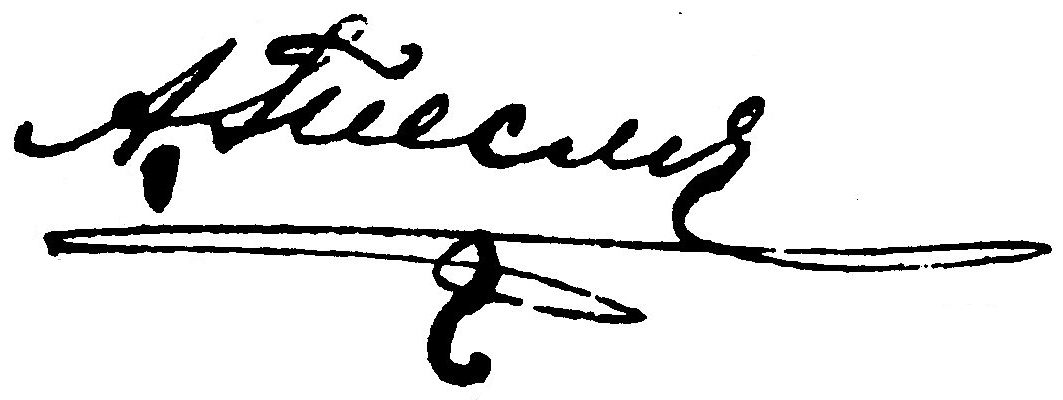
Signature of: andrii teslia